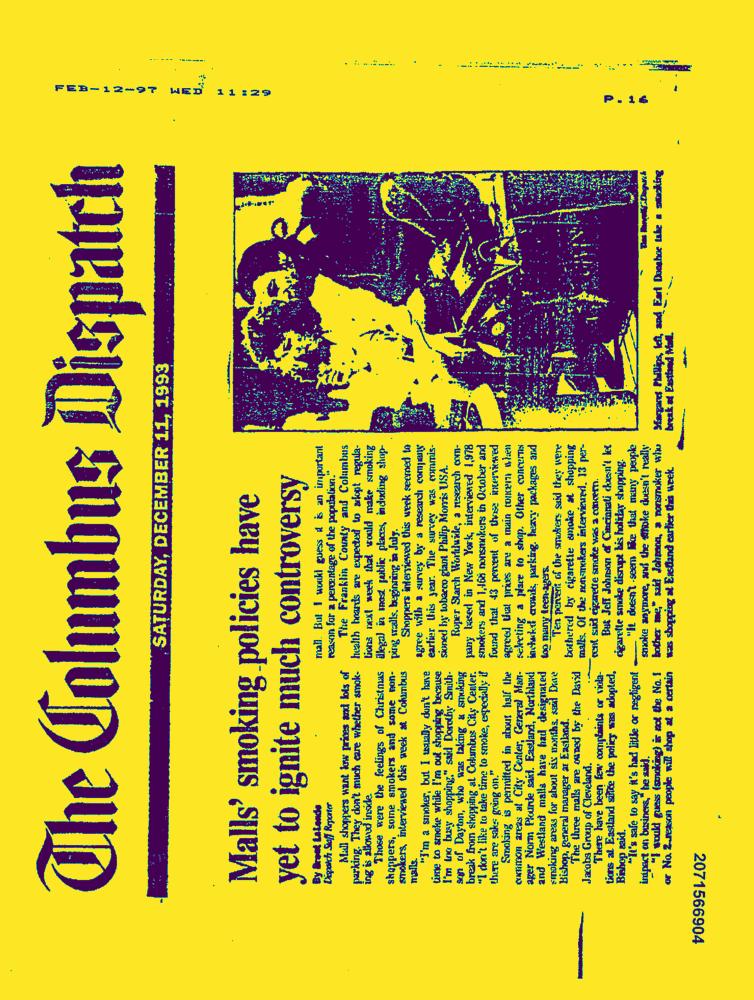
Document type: News-Article